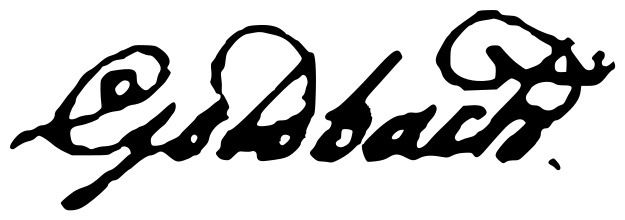
Signature of: christian goldbach